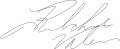
Signature of: ritchie valens